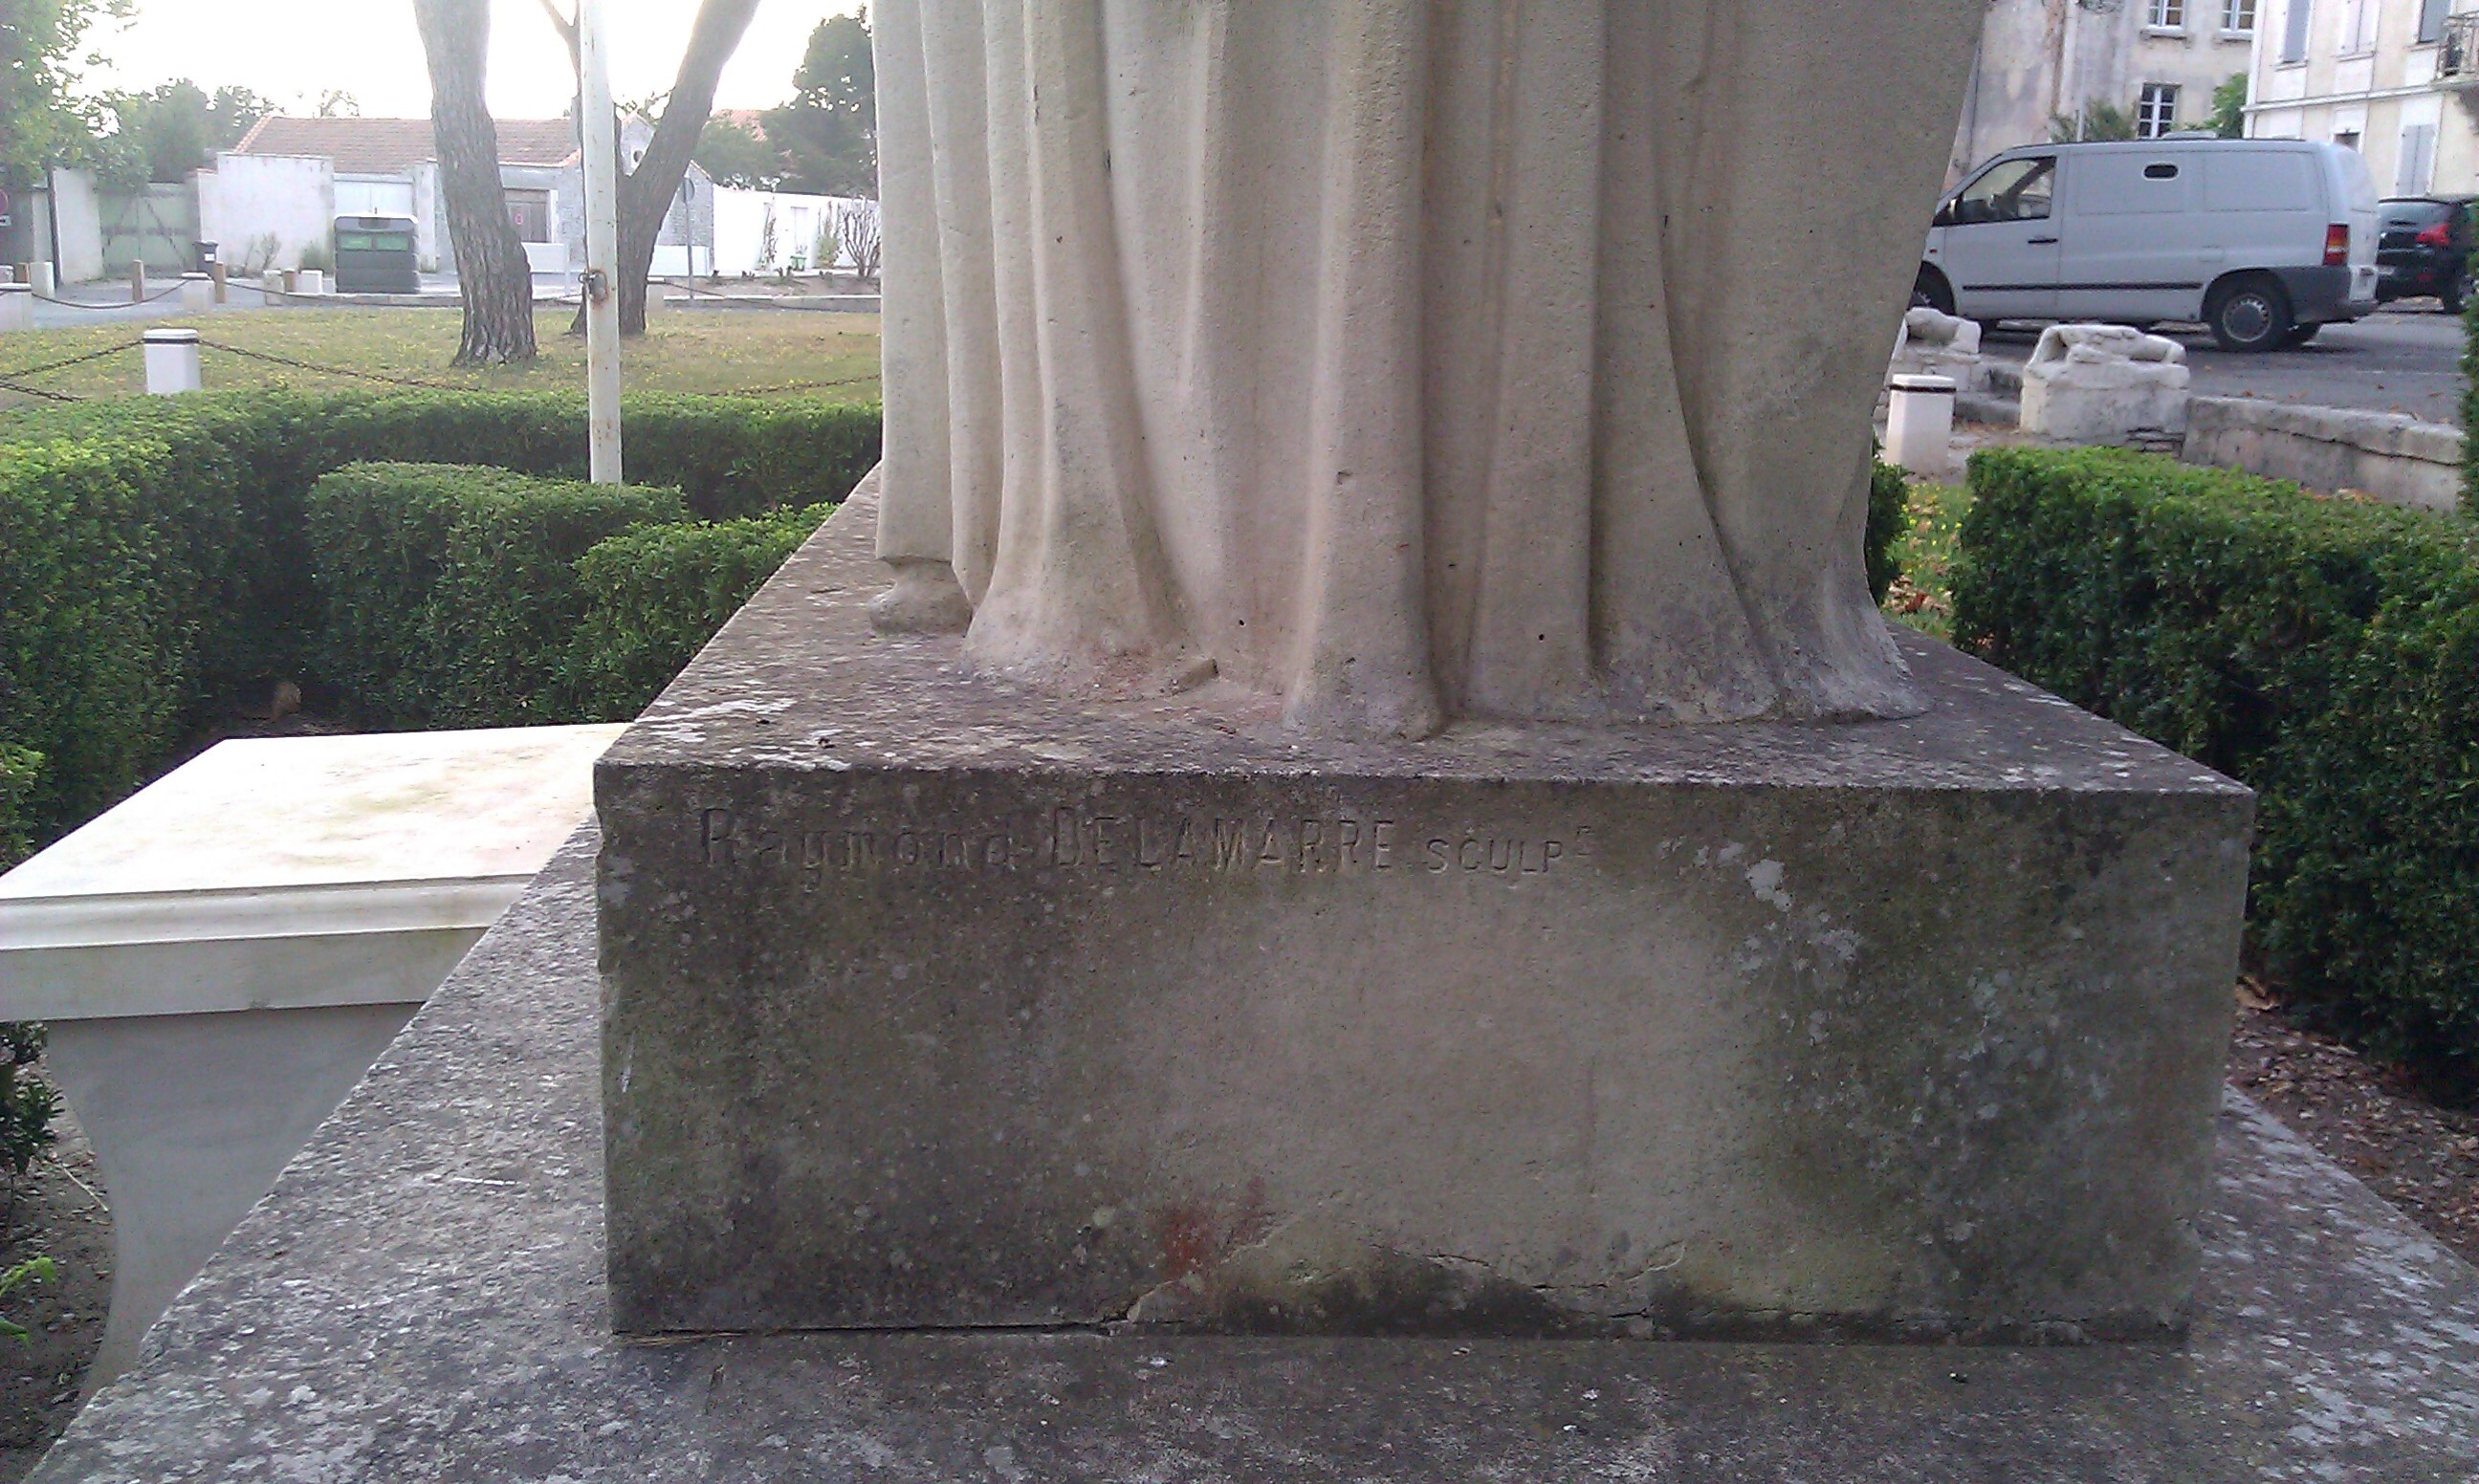
Signature of: raymond delamarre